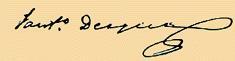
Signature of: santiago derqui